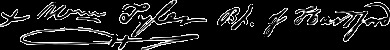
Signature of: william tyler